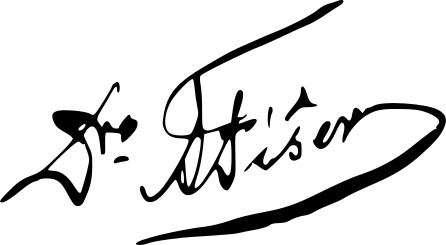
Signature of: andreo fiŝer